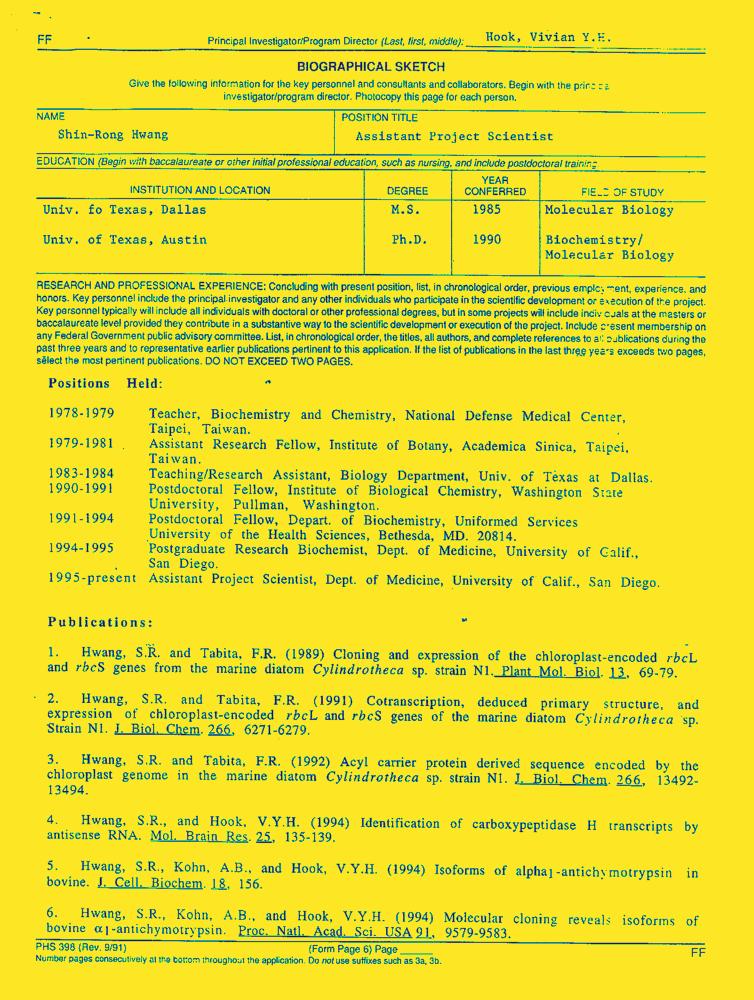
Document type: Resume-Doc